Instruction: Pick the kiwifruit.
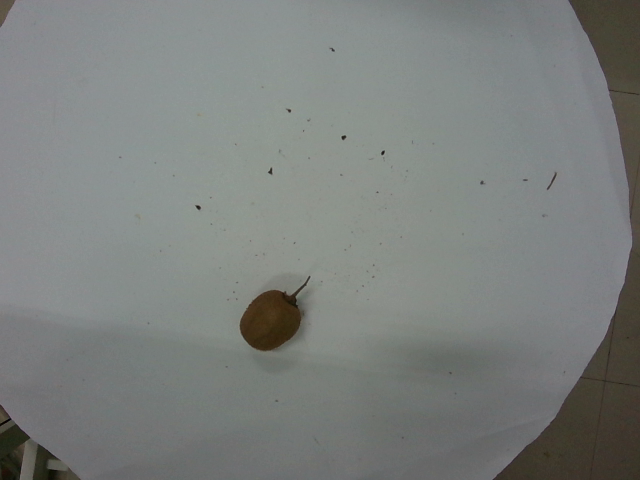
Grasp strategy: vertical